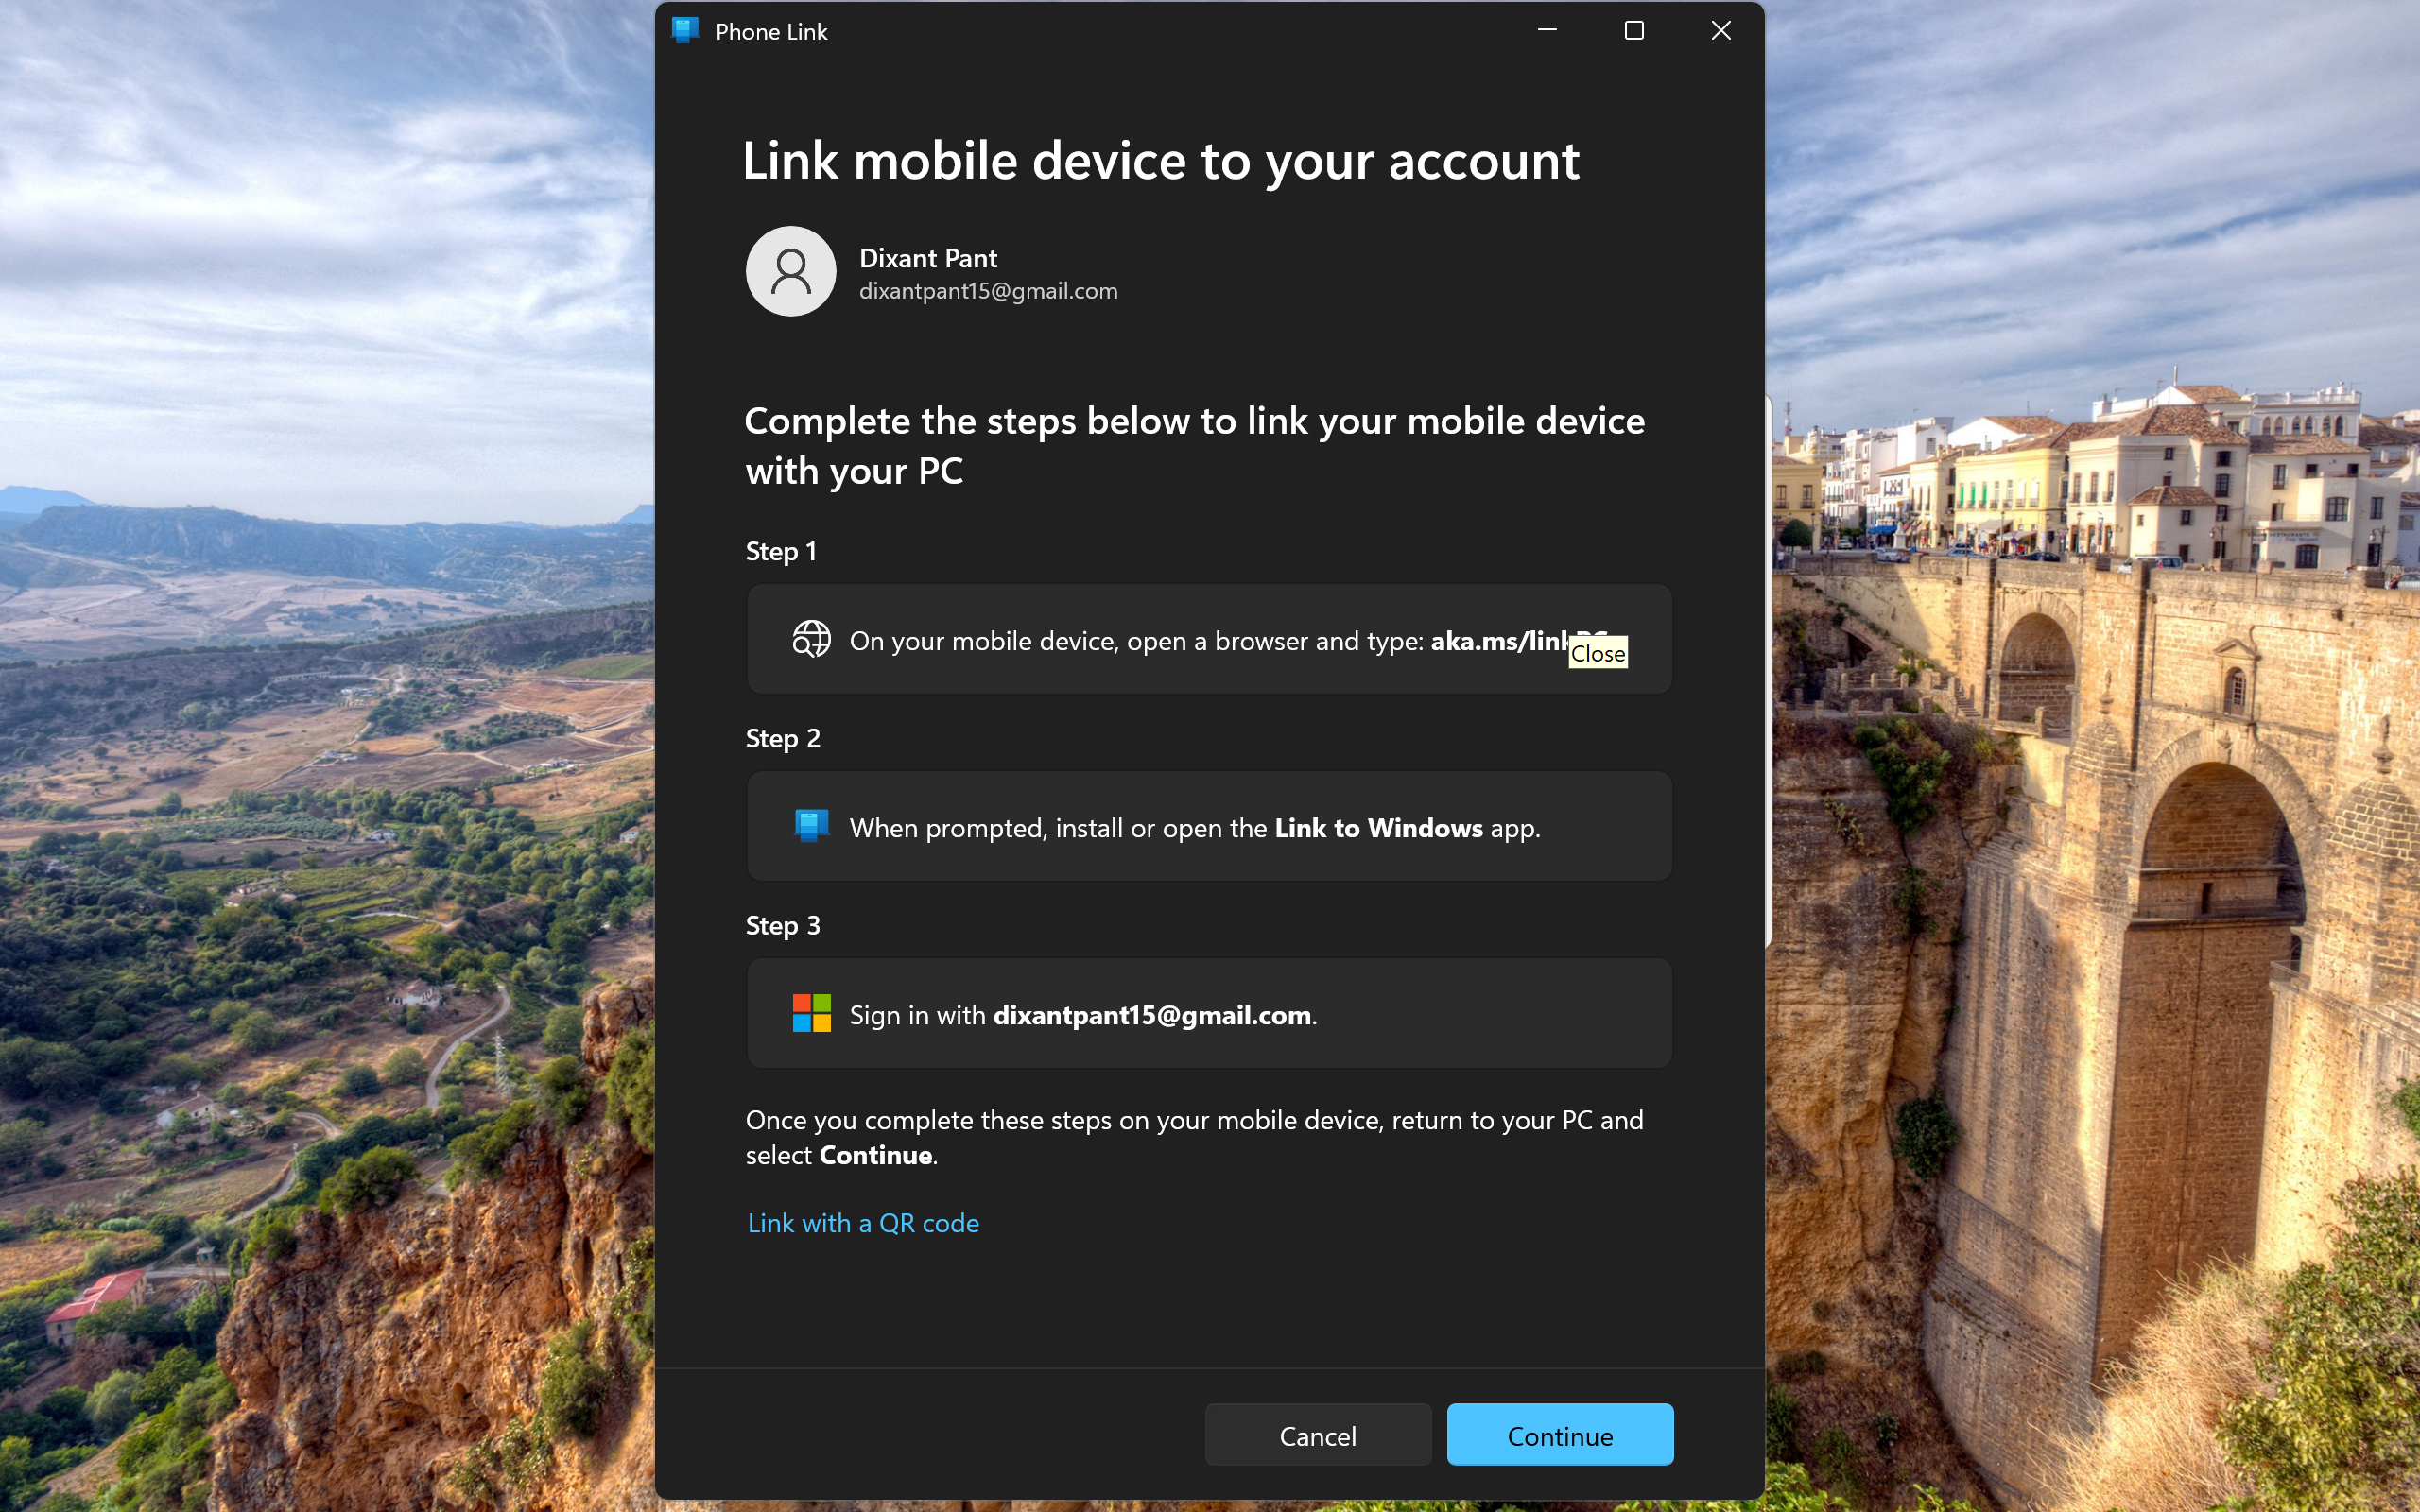
UI elements on screen:
"Desktop - window"
"window"
"value: Close"
"Google Gemini - window"
"System - menu bar - Contains commands to manipulate the window"
"System - menu item"
"title bar - value: Google Gemini"
"Minimise - button - Moves the window out of the way"
"Maximise - button - Makes the window full screen"
"Close - button - Closes the window"
"window"
"Taskbar - pane"
"pane"
"pane"
"Running applications - pane"
"Phone Link - window"
"System - menu bar - Contains commands to manipulate the window"
"System - menu item"
"Phone Link - pane"
"Non Client Input Sink Window - window"
"Non Client Input Sink Window"
"AppWindow Custom Title Bar - pane"
"Minimize - button"
"Maximize - button"
"Close - button"
"pane"
"pane"
"graphic"
"Phone Link - text"
"pane"
"Link mobile device to your account - text"
"graphic"
"Dixant Pant - text"
"dixantpant15@gmail.com - text"
"Complete the steps below to link your mobile device with your PC - grouping"
"Complete the steps below to link your mobile device with your PC - text"
"Step 1 - text"
" - text"
"On your mobile device, open a browser and type: aka.ms/linkPC - text"
"Step 2 - text"
"graphic"
"When prompted, install or open the Link to Windows app. - text"
"Step 3 - text"
"graphic"
"Sign in with dixantpant15@gmail.com. - text"
"Cancel - button"
"Cancel - text"
"System - menu bar"
"System - menu item"
"Welcome to NVDA - window"
"title bar - value: Welcome to NVDA"
"Close - button - Closes the window"
"Welcome to NVDA - dialog - Welcome to NVDA!
Most commands for controlling NVDA require you to hol..."
"Welcome to NVDA! - window"
"Welcome to NVDA! - text"
"Most commands for controlling NVDA require you to hold down the NVDA key while pressing other key..."
"Most commands for controlling NVDA require you to hold down the NVDA key while pressing other key..."
"Options - window"
"Options - grouping"
"Keyboard layout: - window"
"Keyboard layout: - text"
"Keyboard layout: - window"
"Keyboard layout: - combo box - value: laptop"
"Keyboard layout: - text - value: laptop"
"Open - button"
"Use CapsLock as an NVDA modifier key - window"
"Use CapsLock as an NVDA modifier key - check box"
"Start NVDA after I sign in - window"
"Start NVDA after I sign in - check box"
"Show this dialog when NVDA starts - window"
"Show this dialog when NVDA starts - check box"
"OK - window"
"OK - button"
"window"